Question: What is the total amount of taxes owed as per the document?
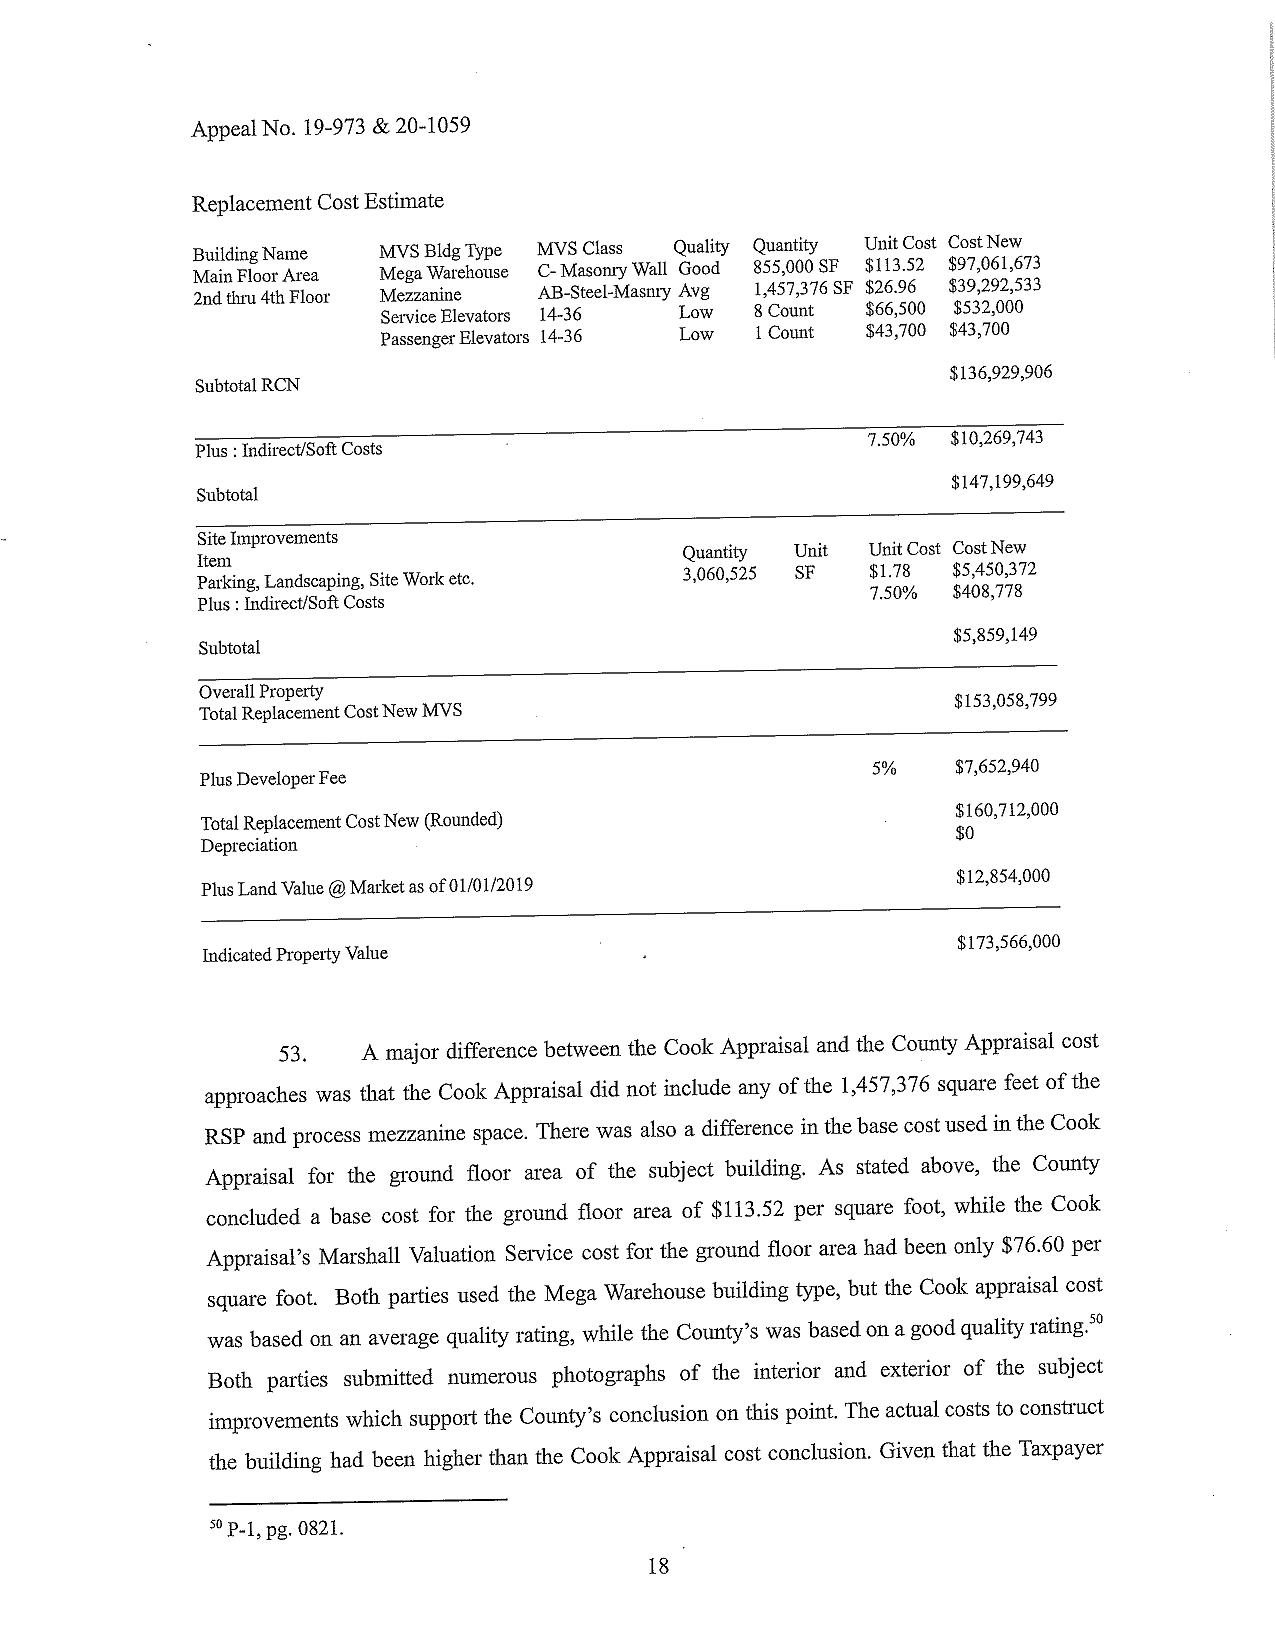
Answer: "$160,712,000 "